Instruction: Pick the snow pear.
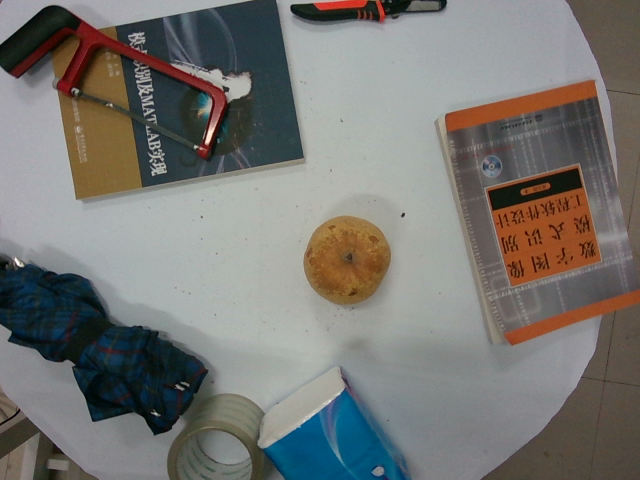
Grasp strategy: vertical